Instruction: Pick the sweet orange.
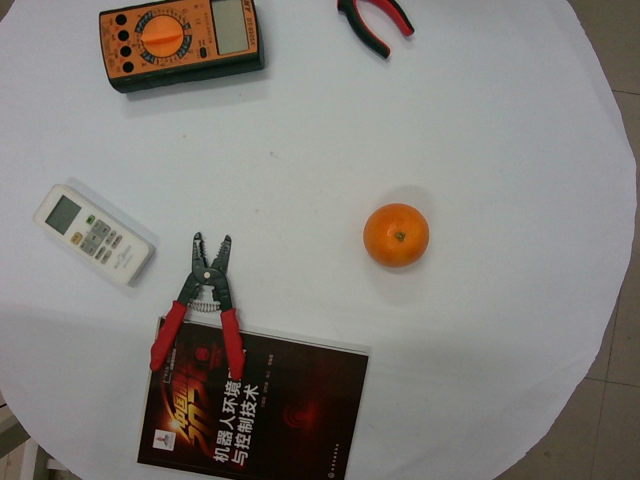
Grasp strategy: vertical